Patient: Female, age 8
An 8-year-old female child was referred to Inkosi Albert Luthuli Central Hospital (IALCH) from a provincial hospital with a 4-month history of chronic purulent sputum, severe weight loss and constitutional symptoms. There was no tuberculosis (TB) contact but her 6-year-old brother had similar symptoms. They lived on a farm at Nkonjeni in rural KwaZulu-Natal, South Africa. She was assessed as having pulmonary tuberculosis and commenced on 4-drug anti-tuberculosis therapy (rifampicin/isoniazid/pyrazinamide and ethambutol) at the provincial hospital. The diagnosis of TB was based on the clinical presentation and chest radiology (Fig. 1).
 GeneXpert and TB cultures were negative. The erythrocyte sedimentation rate (ESR) was greater than 140 mm/hr, monocytes 2.56 x109 /L and the globulin fraction was 37 g/L. Her HIV test was negative.
 After 2 months of TB treatment, the patient deteriorated and presented to the provincial hospital with severe respiratory distress. A chest X-ray showed a right pleural effusion, a thoracentesis yielded pus and an inter-costal chest drain was inserted. She developed respiratory failure, and she was referred to the paediatric intensive care unit (PICU) at IALCH for mechanical ventilation. On examination, she was clinically wasted, weighed 24 kg (z-score between -2 and -3), was in respiratory distress, displaying pallor, clubbing and axillary lymphadenopathy. She had absent breath sounds on the right hemithorax with left-sided crackles. Abdominal examination revealed a 7 cm firm hepatomegaly with 3 cm splenomegaly. She was encephalopathic with meningism. An initial assessment of disseminated TB was made. She was intubated and ventilated. TB treatment was continued, and ethambutol was changed to ethionamide. Meropenem was added to the treatment. An urgent computed tomography (CT) brain scan showed age incongruent cerebral and cerebellar involutional  changes with no basal enhancement or hydrocephalus or features of raised intracranial pressure (Fig. 2). Lumbar puncture showed lymphocytes of 28, neutrophils of 12, no erythrocytes, glucose 1.1 mmol/L, protein 2.5 g/L and chloride 122 mmol/L. Admission blood results: white blood cells were 45.3 x109 /L, with predominant neutrophilia of 35 x109 /L and monocytes of 4.99 x109 /L, Platelets were 1169 x109 /L, ESR >140 mm/hr and procalcitonin 52 ng/dL.
 Gene Xpert and TB culture were negative. A CT chest scan showed destruction of the right lung with bronchiectasis and cavities (Fig. 3). Endotracheal aspirates and pleural fluid cultured Nocardia spp. sensitive to meropenem and co-trimoxazole. An assessment  of disseminated nocardiosis was made. The patient was treated with meropenem and high-dose co-trimoxazole and after 7 days of therapy she showed signs of improvement, was successfully extubated and transferred to the infectious diseases unit to continue with both antibiotics and TB treatment. A month later, she developed generalised tonic-clinic seizures and decreased level of consciousness (Glasgow Coma Scale (GCS) score 7/15) and localising sign of dilated left pupil. She was then re-ventilated and transferred back to PICU. An urgent CT brain showed active tetra-ventricular hydrocephalus with transependymal seepage. An external ventricular drain was inserted by the neurosurgeons; however, the patient continued to deteriorate and demised on the ventilator.
Keywords: acid-fast bacteria, actinomycetales, disseminated infection, slow growing bacteria
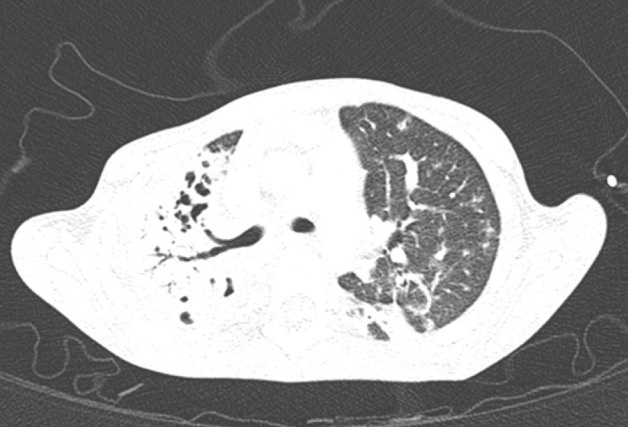
Image caption: Computed tomography chest scan showing destruction of the
entire right lung with bronchiectasis with cavitatory disease.